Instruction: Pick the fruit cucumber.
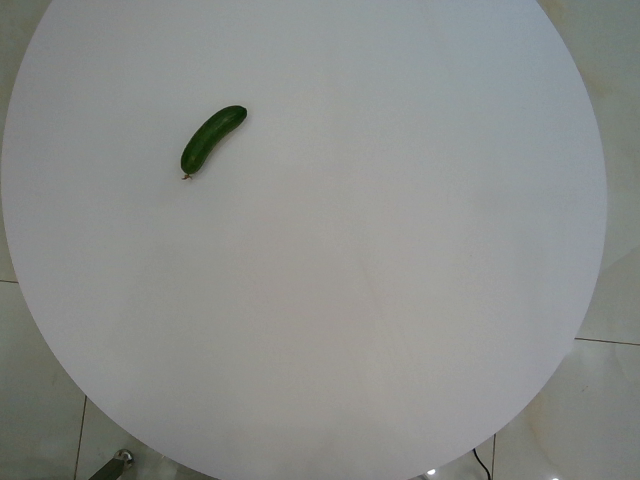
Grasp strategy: vertical